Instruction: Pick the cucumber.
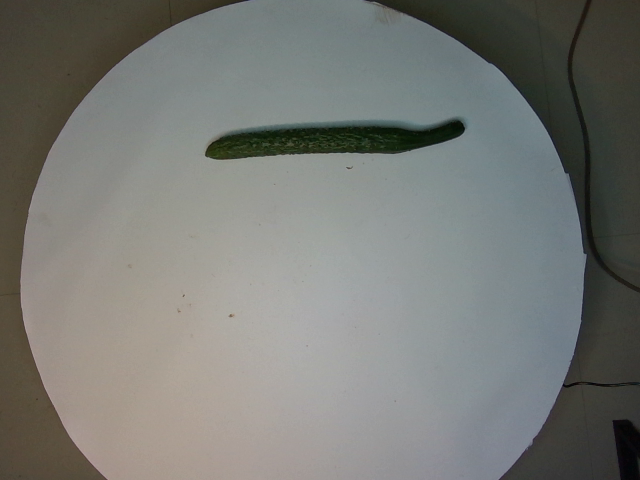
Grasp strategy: vertical